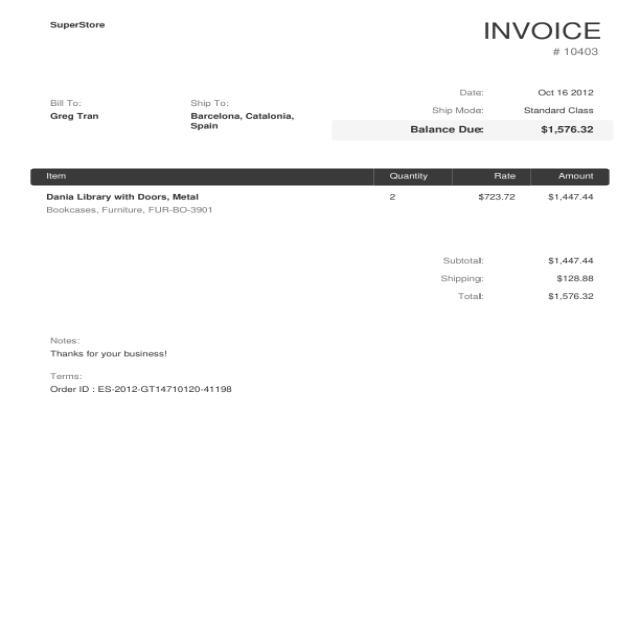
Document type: Invoice